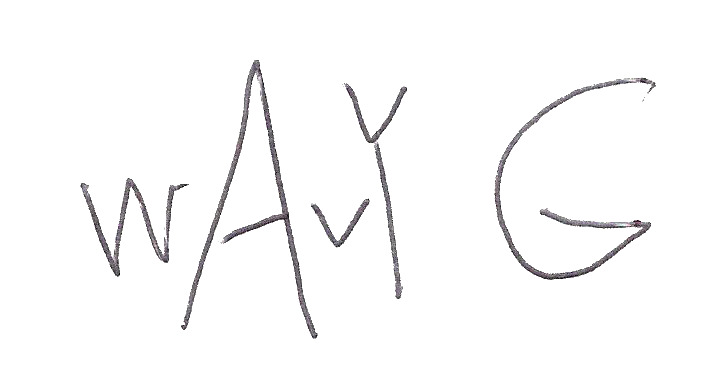
Signature of: wavy gravy